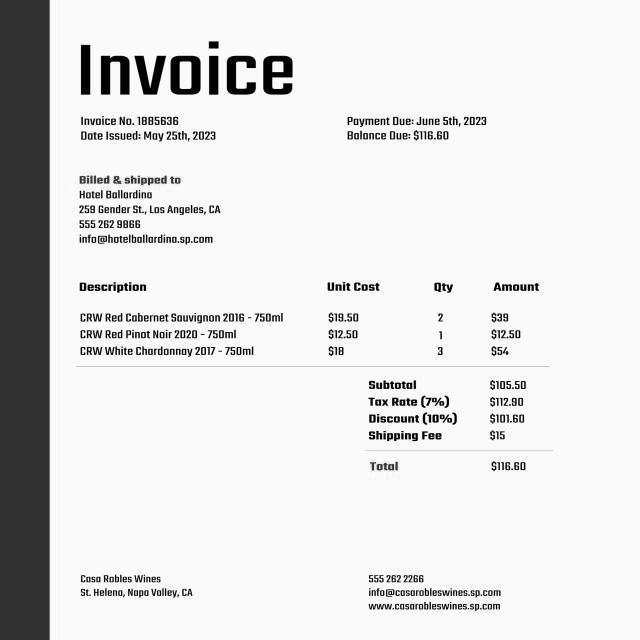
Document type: Invoice